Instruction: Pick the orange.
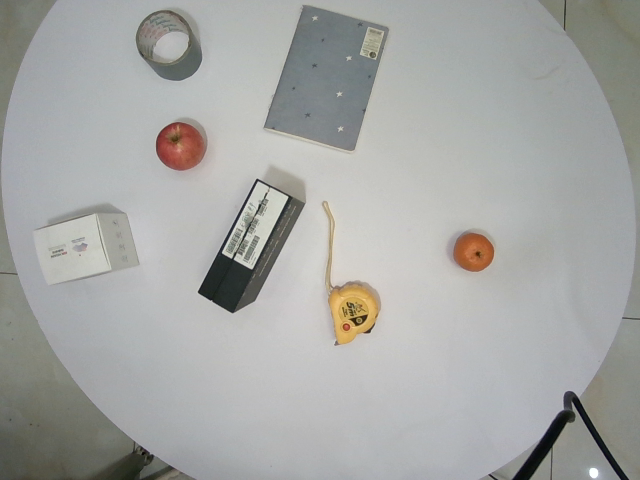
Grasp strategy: vertical